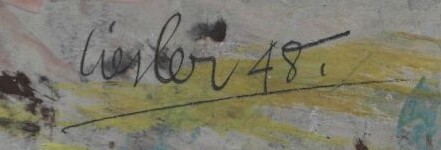
Signature of: josef liesler